Question: What jurisdiction, city, or county is the document associated with?
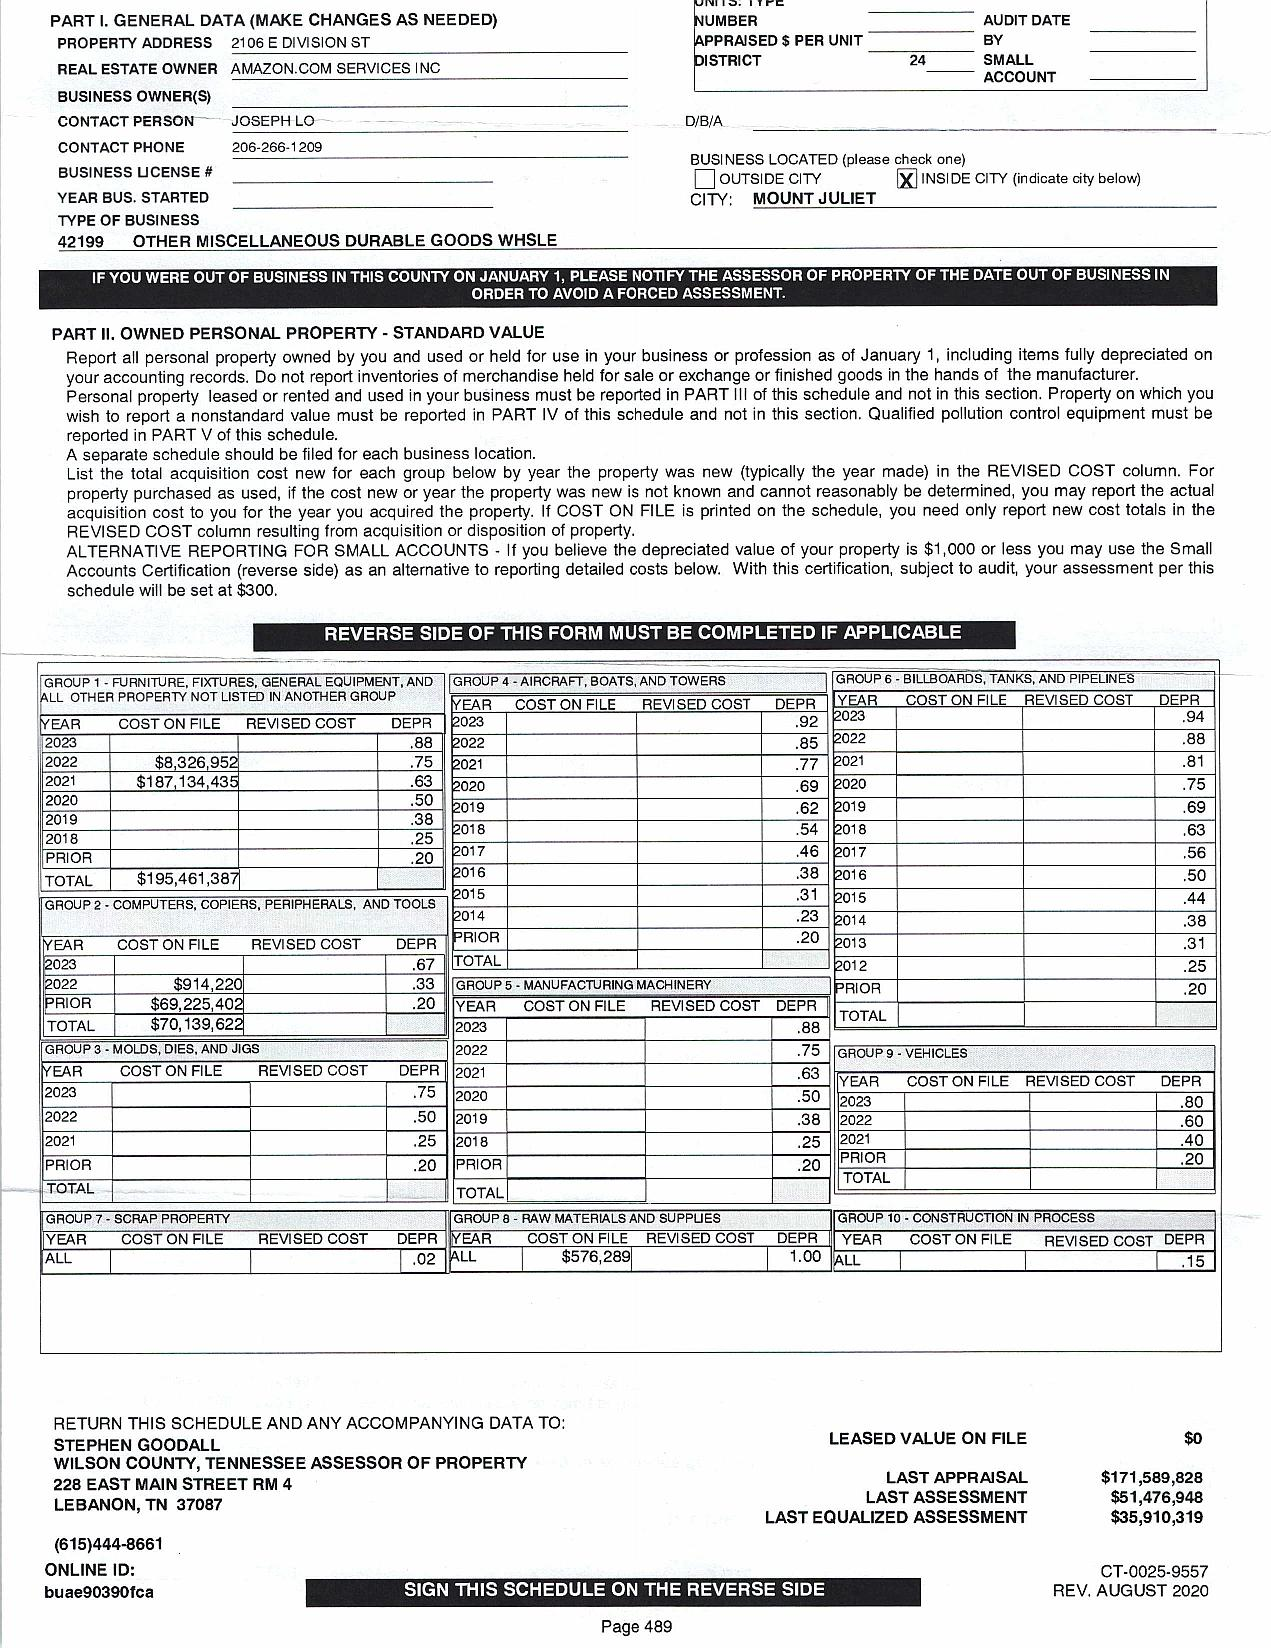
Answer: "MOUNT JULIET"